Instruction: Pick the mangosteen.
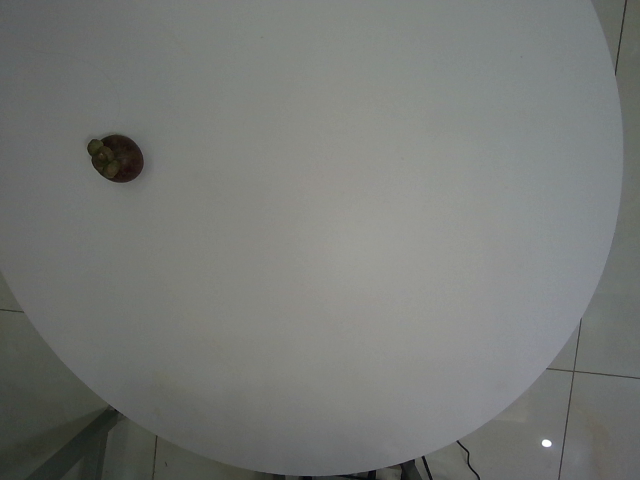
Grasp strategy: vertical